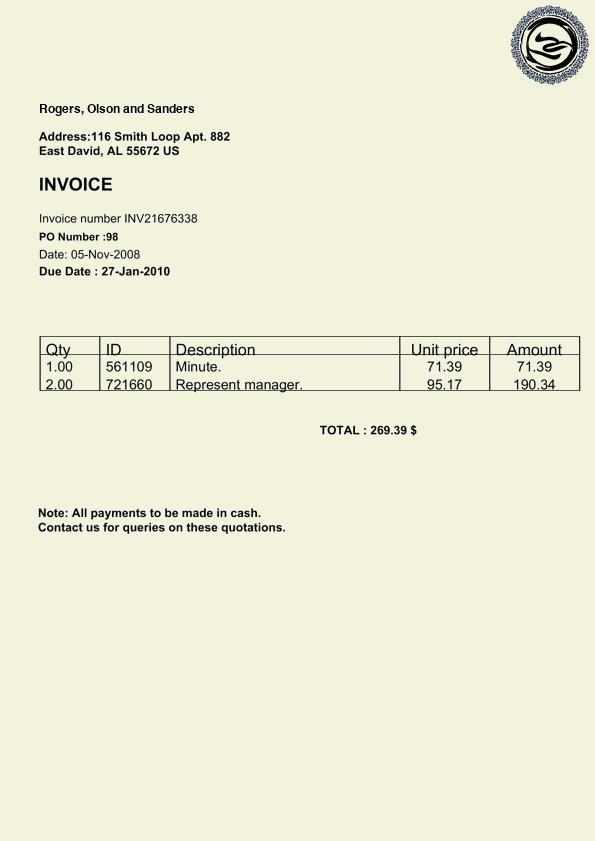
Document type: Invoice